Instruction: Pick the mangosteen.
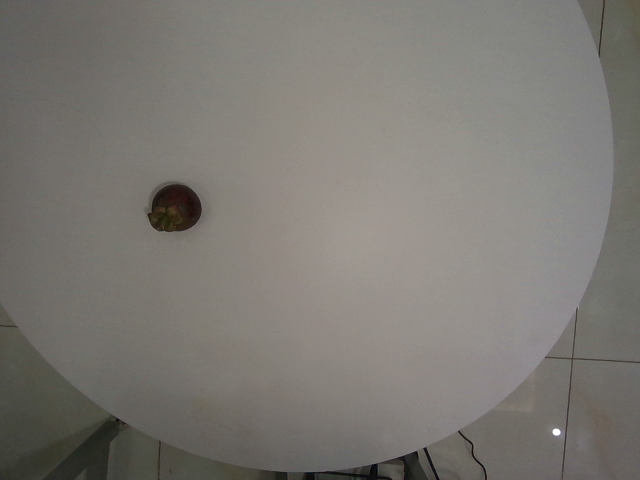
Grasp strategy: vertical